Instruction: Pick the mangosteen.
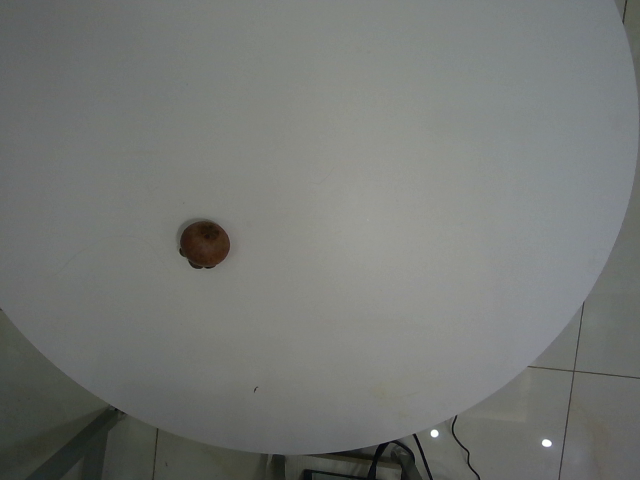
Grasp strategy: vertical